Retrieve the amount in words, amount in figures, name of the payee, date on the cheque, and the bank name from the image.
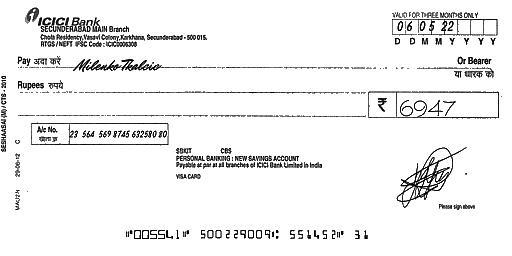
amt_in_words:
amt_in_figures: 6947
payee_name: Milenko Tkalcic
bank_name: ICICI Bank
cheque_date: 06/05/22